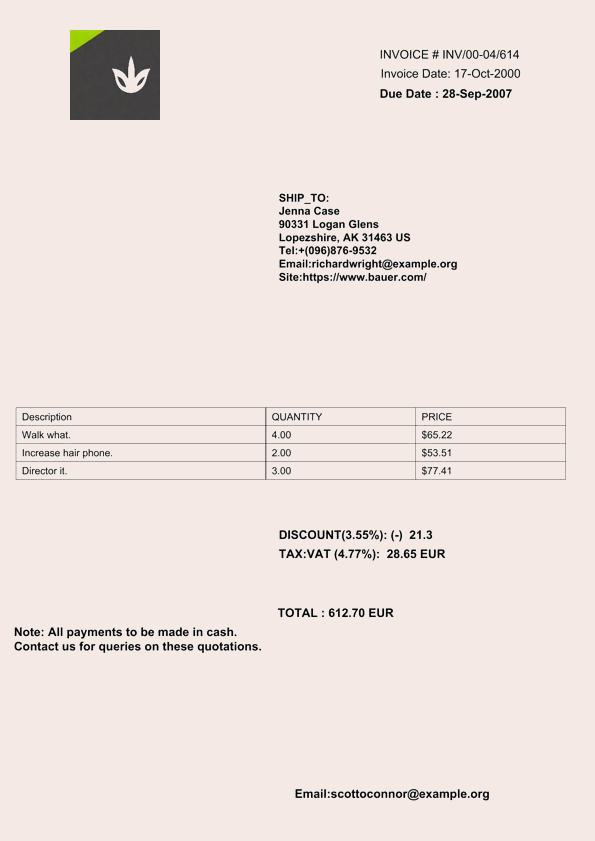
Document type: Invoice